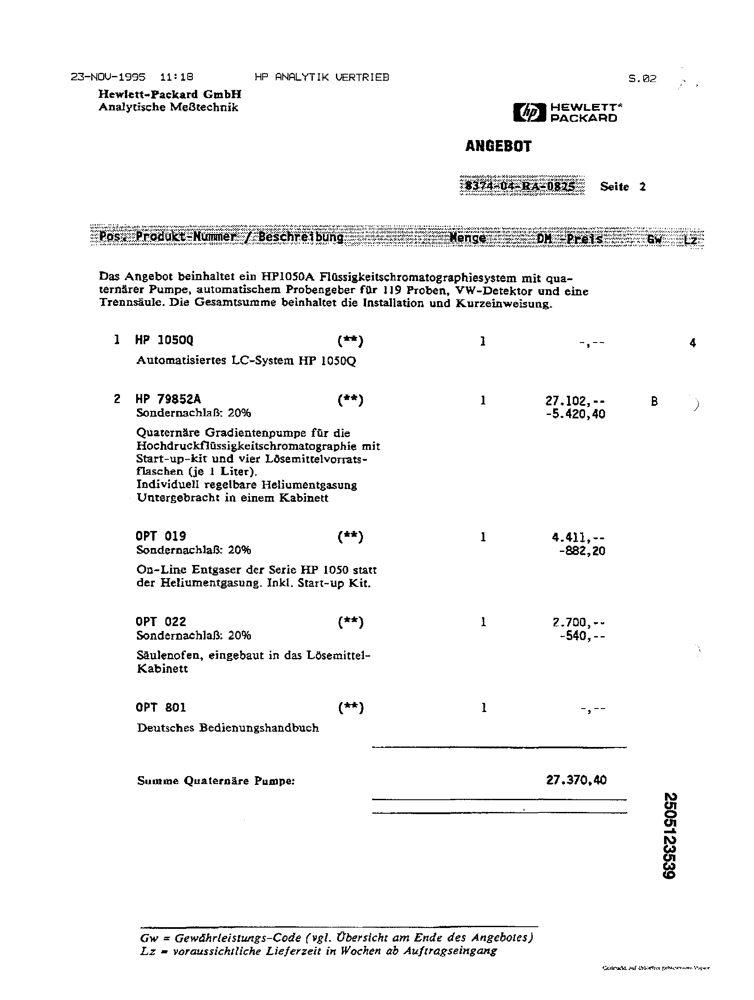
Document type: Invoice